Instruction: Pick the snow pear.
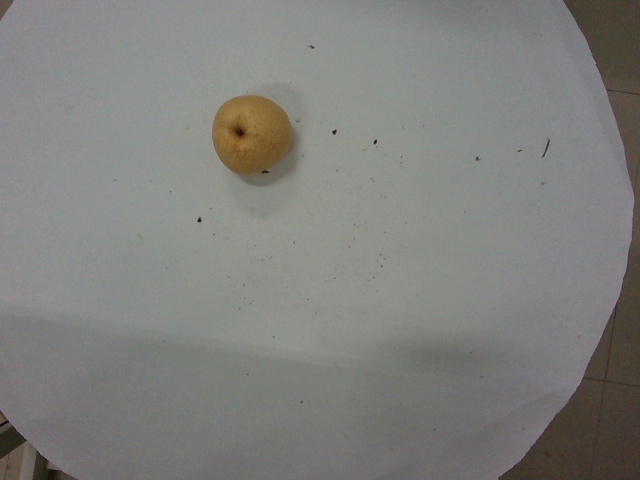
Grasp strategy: vertical